Question: How is the property described in the document?
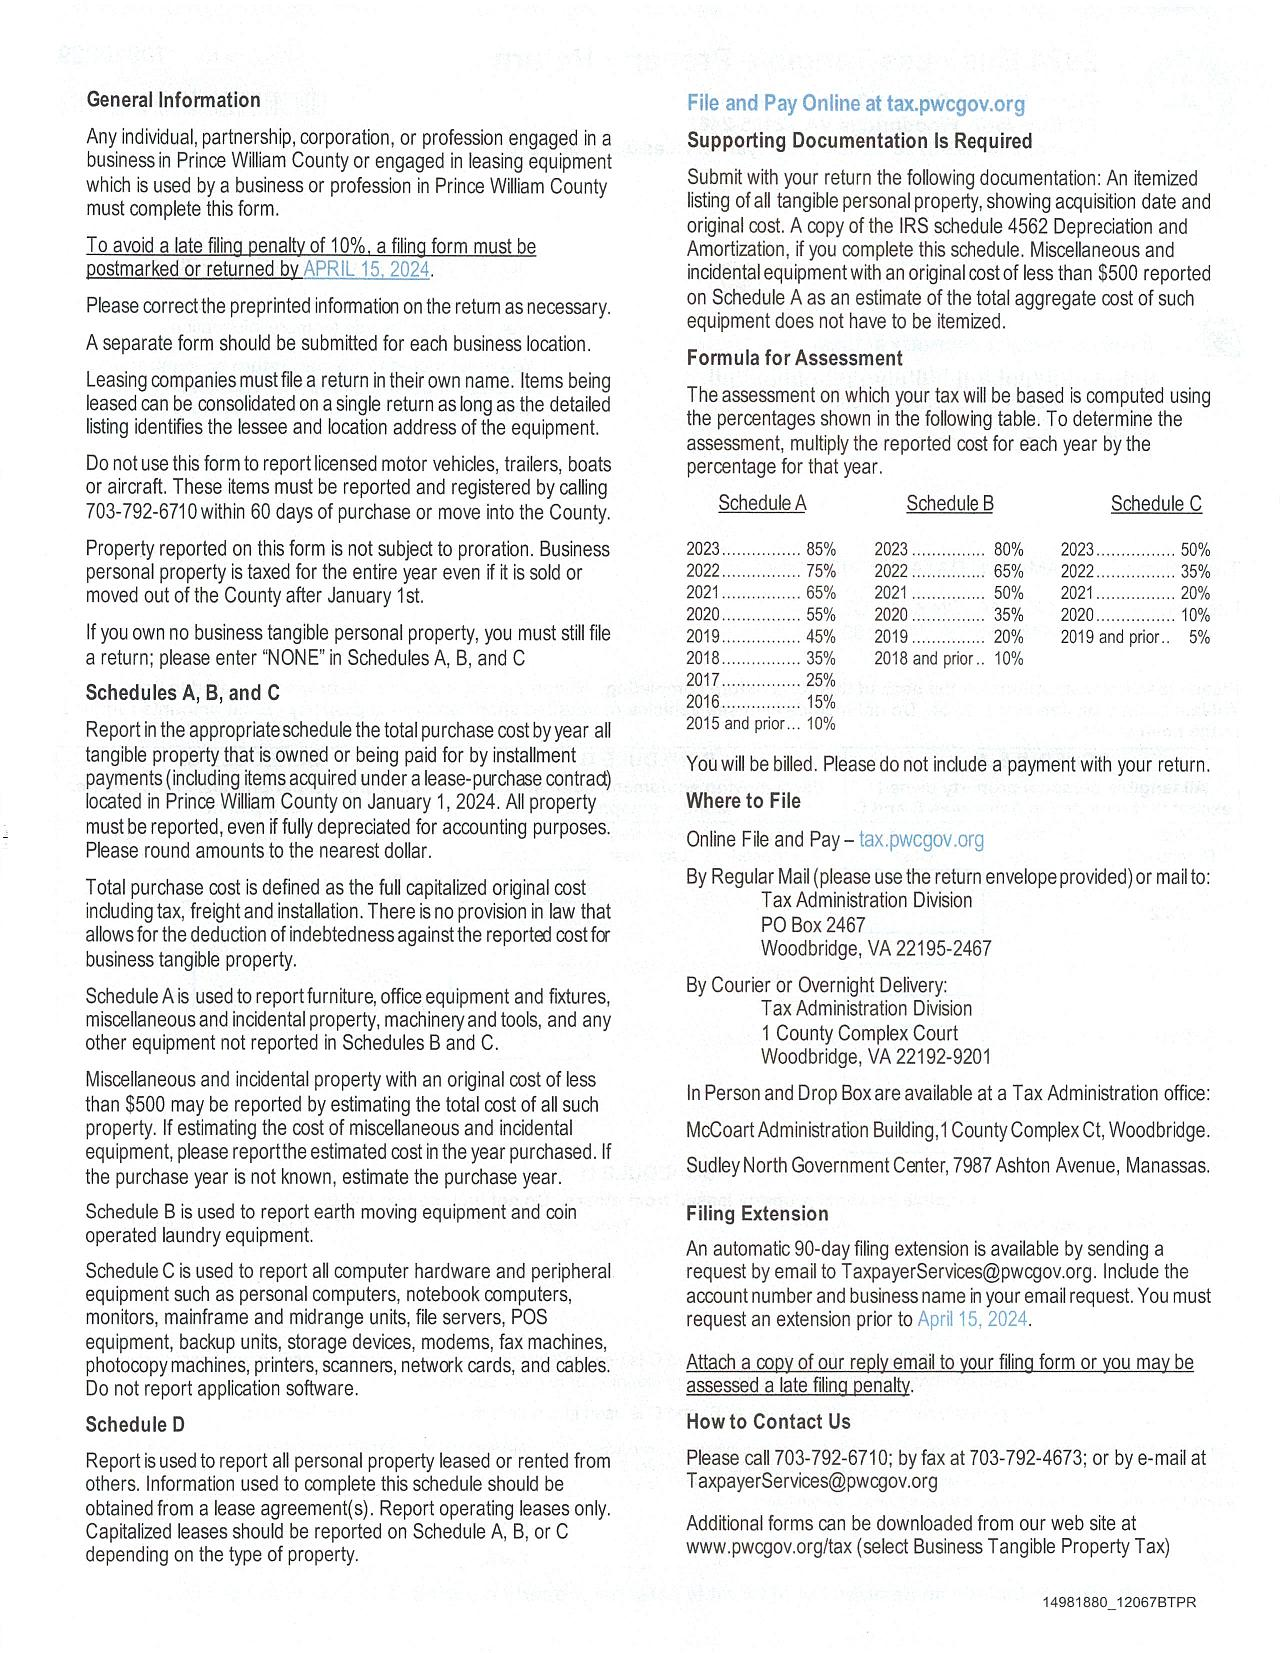
Answer: "Business tangible personal property such as furniture, office equipment, machinery, tools, computer hardware, and leased equipment"